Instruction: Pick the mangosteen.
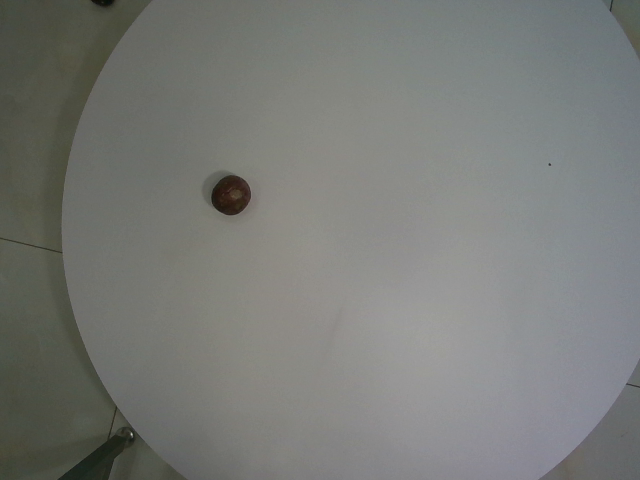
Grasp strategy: vertical